Question: What is the potential diagnosis?
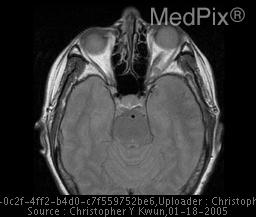
Answer: The possible diagnosis includes 1. Optic nerve sheath meningioma.
2. Neurofibroma.
3. Cavernous hemangioma.
4. Intraconal hematoma..